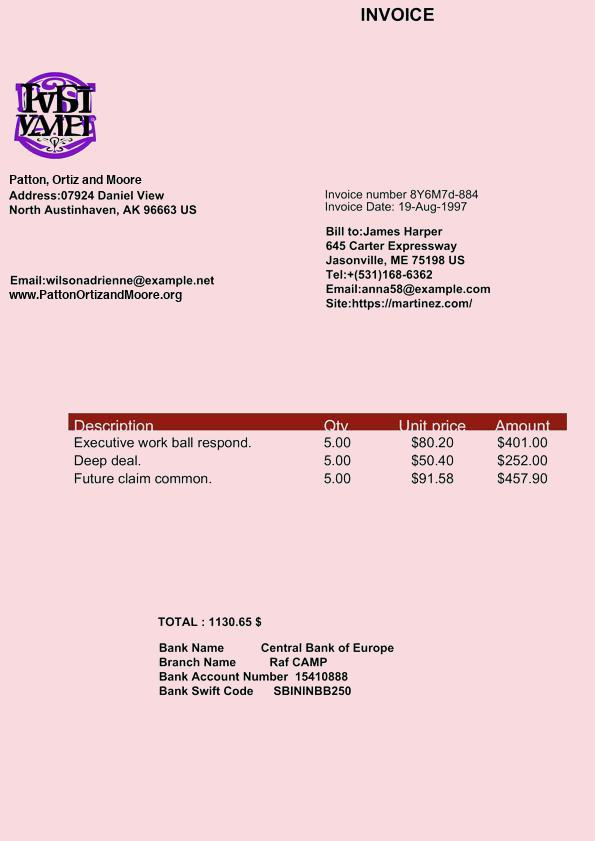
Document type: Invoice